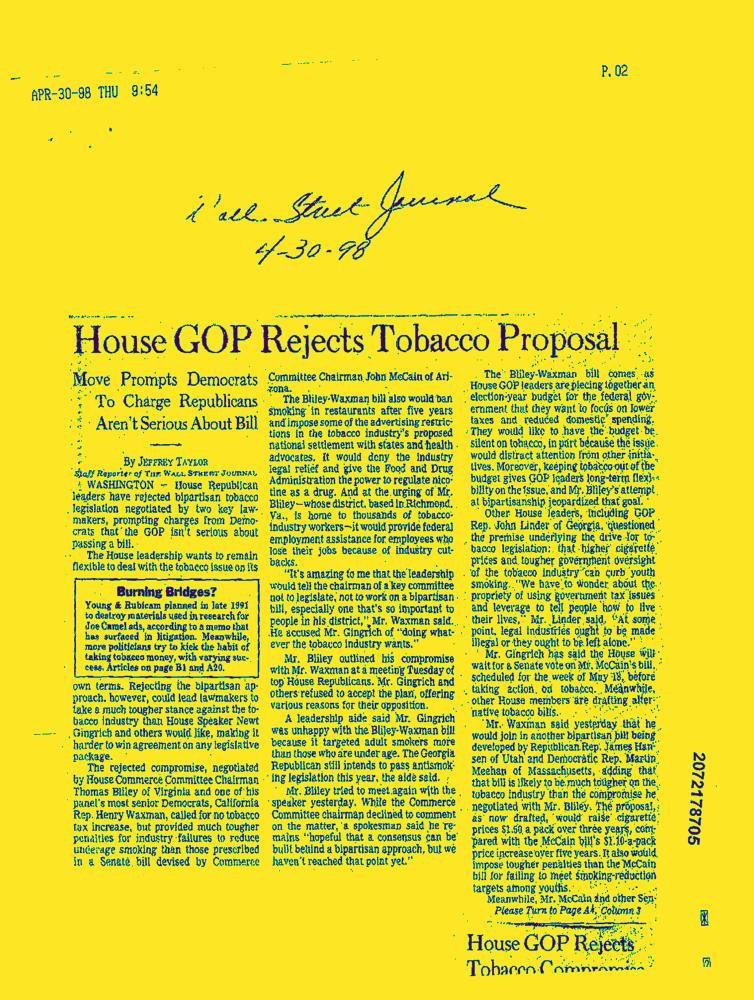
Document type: News-Article